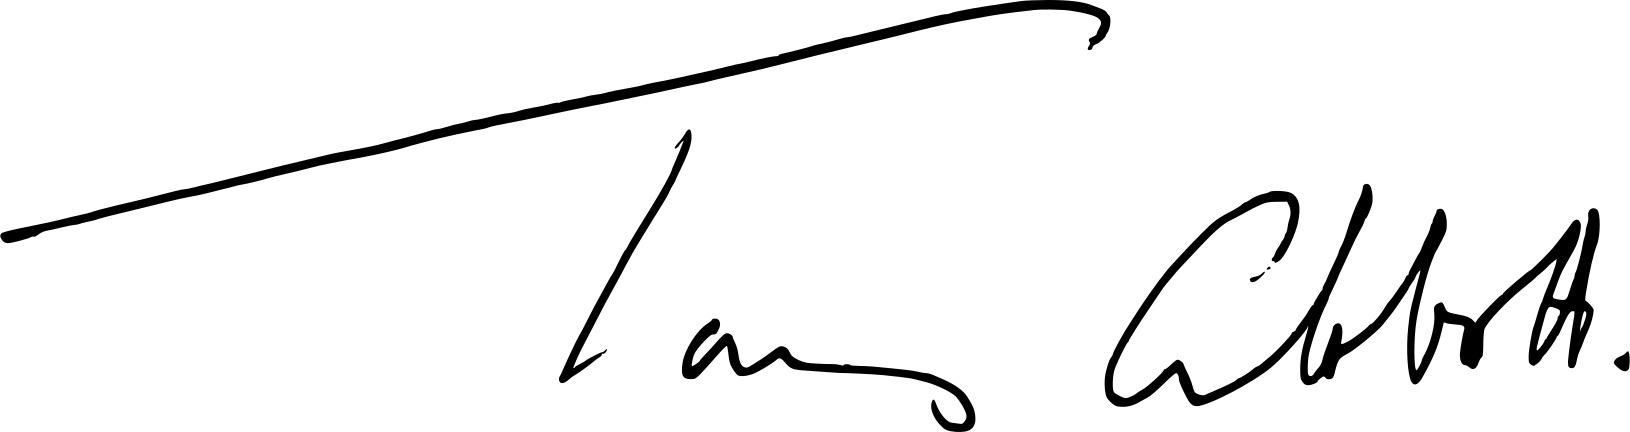
Signature of: tony abbott